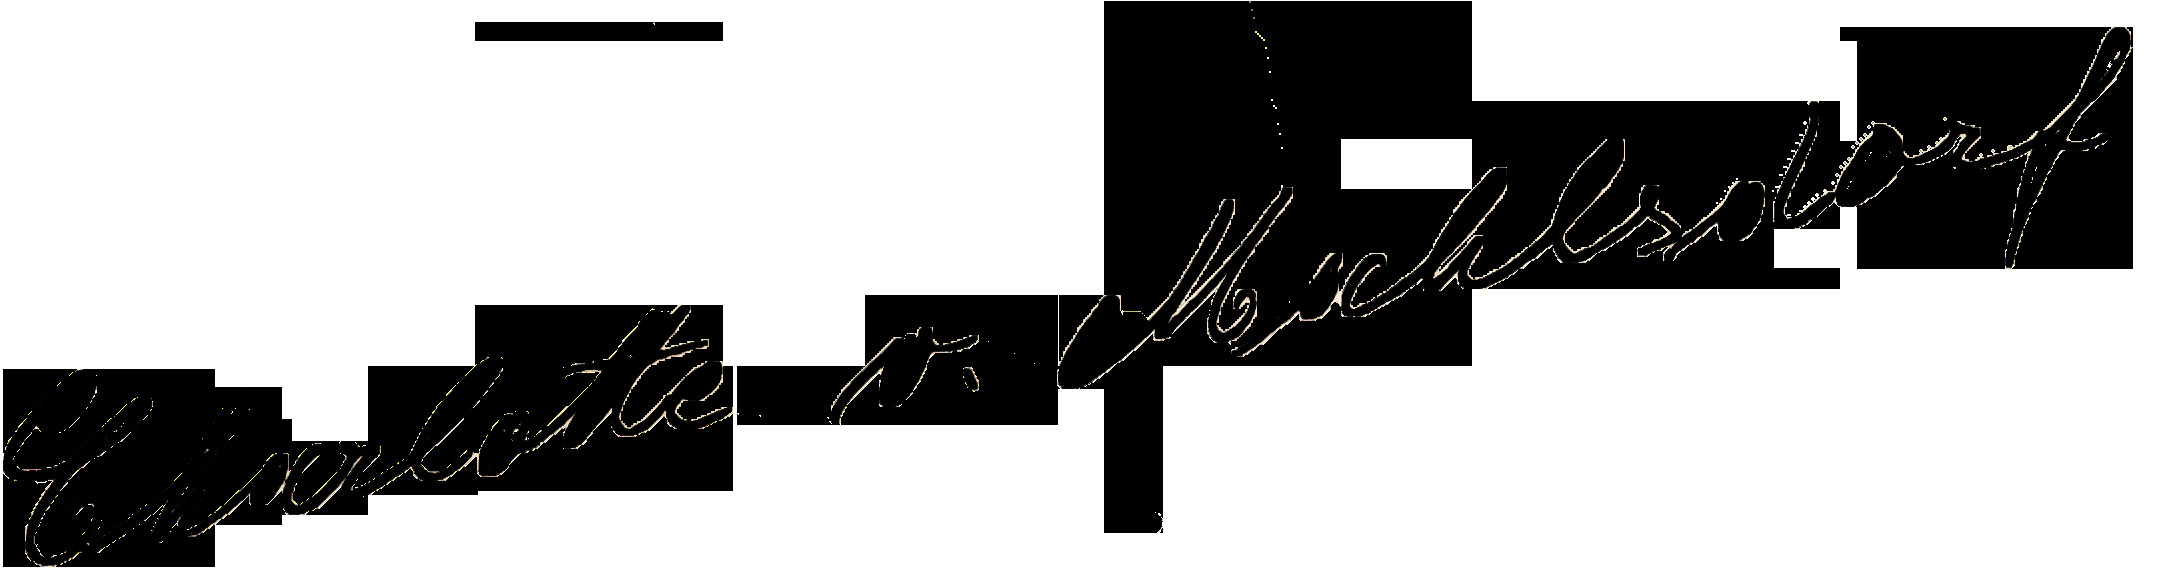
Signature of: charlotte von mahlsdorf